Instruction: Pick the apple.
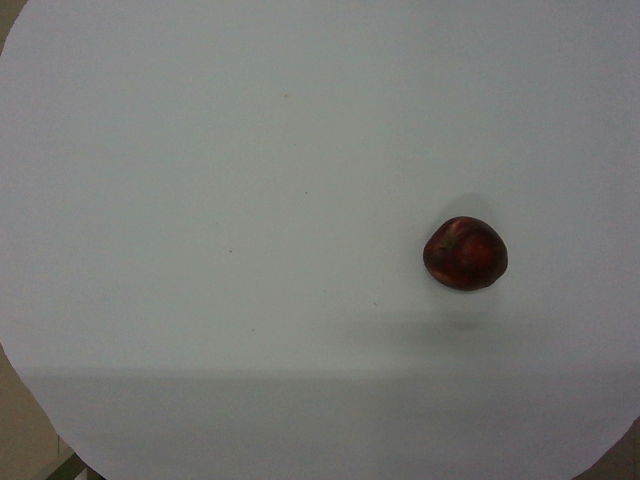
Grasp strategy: vertical